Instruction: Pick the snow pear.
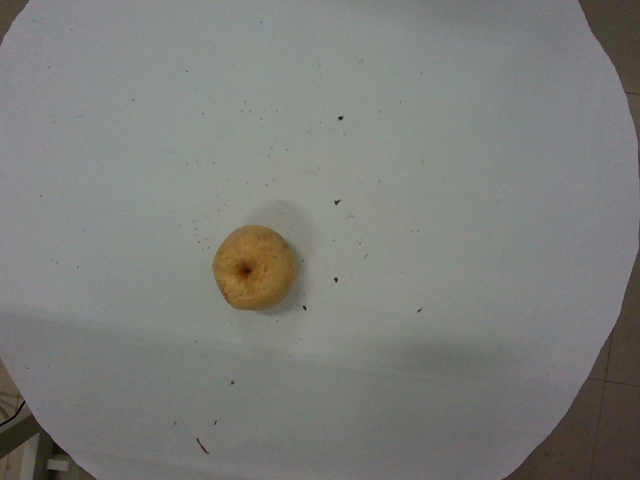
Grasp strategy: vertical